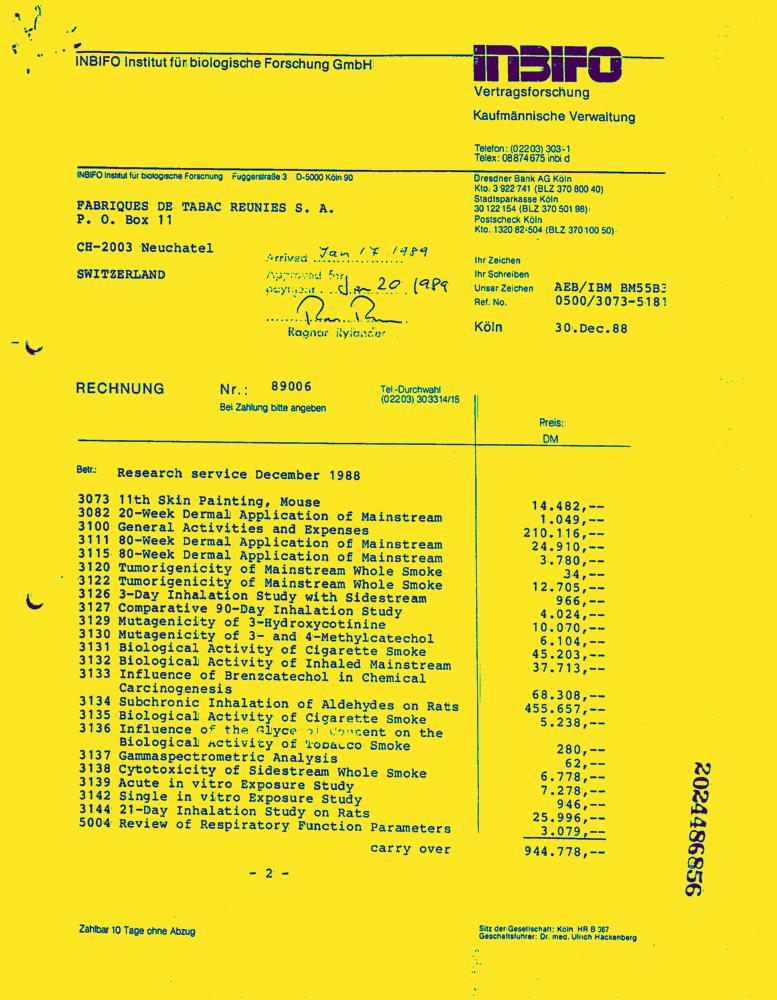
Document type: Invoice-Doc